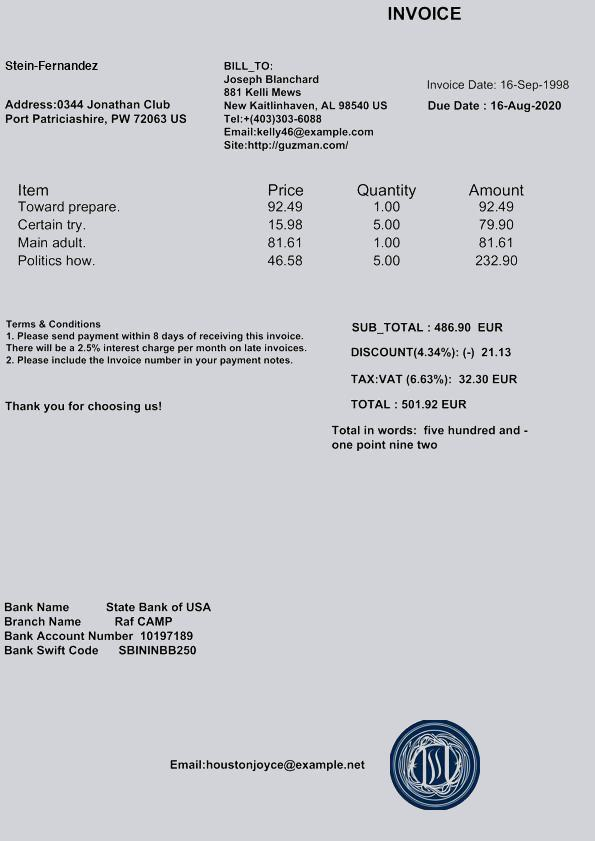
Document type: Invoice